Question: What could the diagnosis suggest?
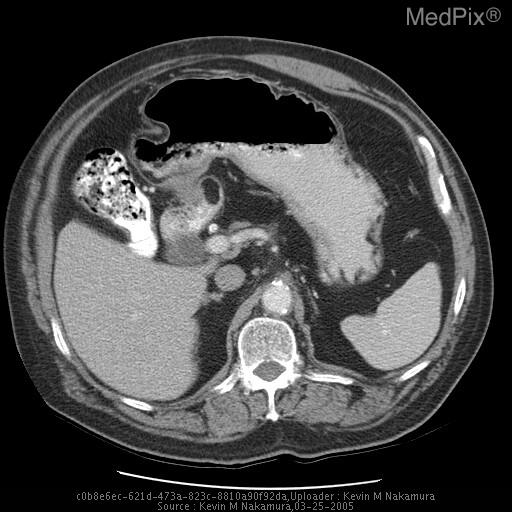
Answer: The possible diagnosis includes Gastrointestinal lipomas.